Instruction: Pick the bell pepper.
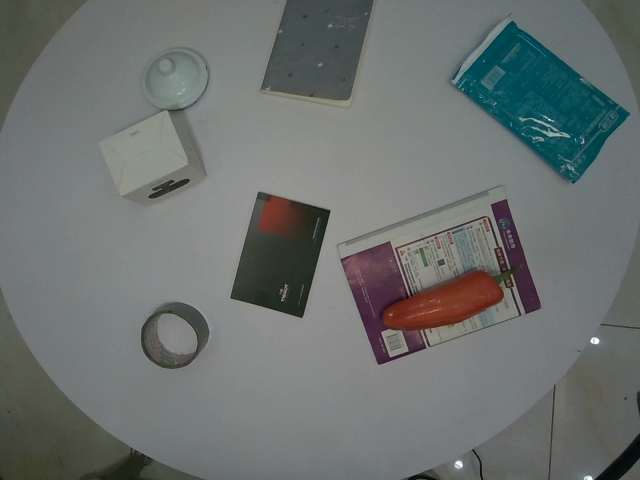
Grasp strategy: vertical